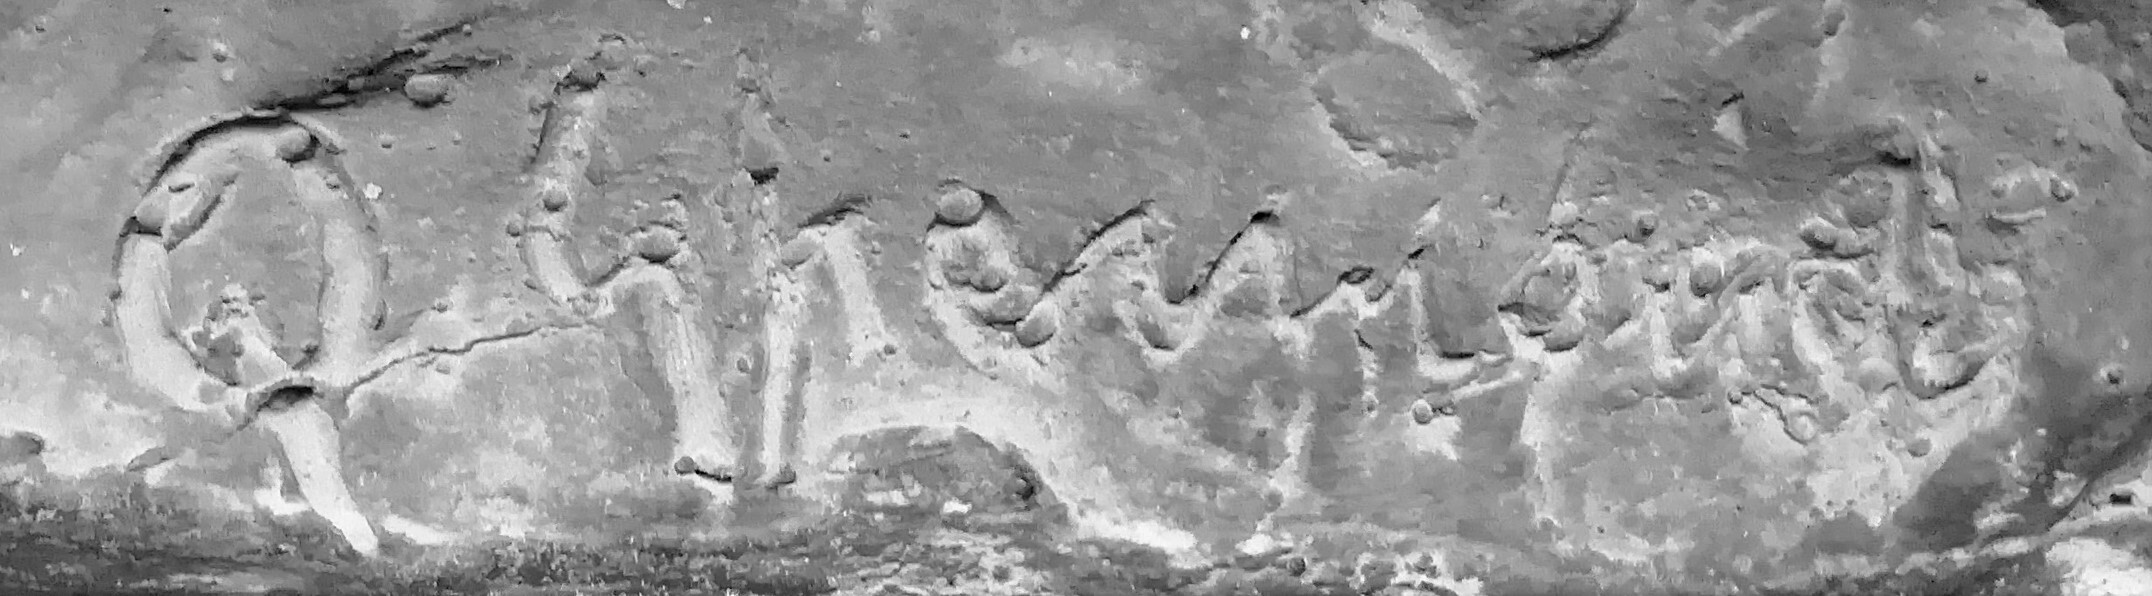
Signature of: quinto ghermandi